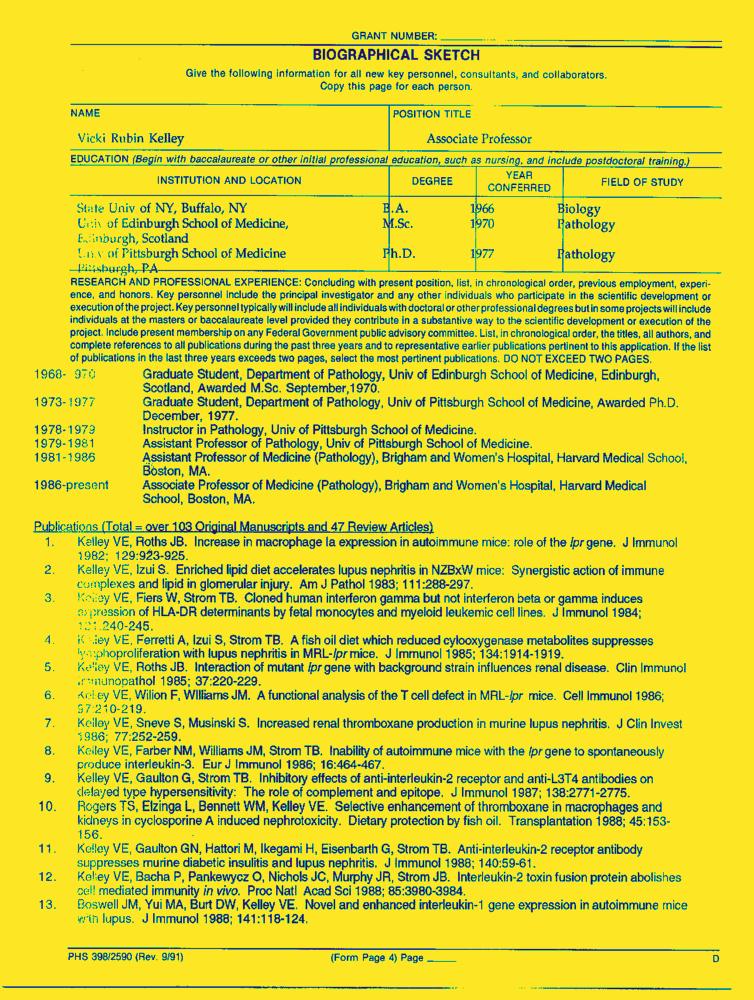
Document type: Resume-Doc